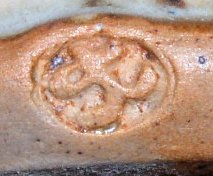
Signature of: gustave tiffoche